Question: What is the potential diagnosis?
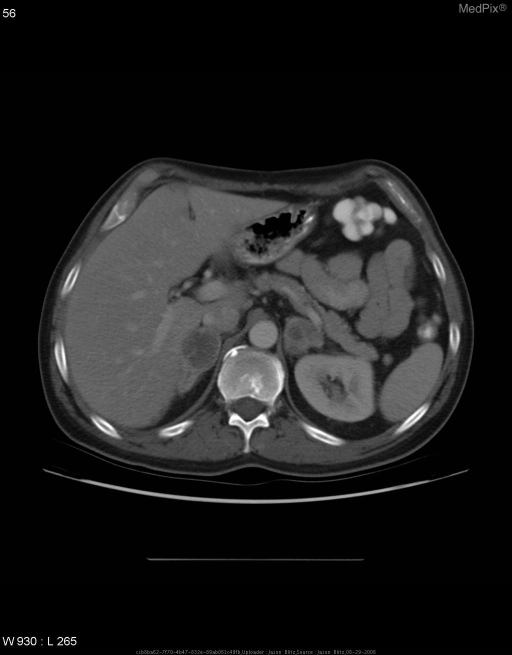
Answer: The possible diagnosis includes Metastatic Adenocarcinoma of the Lung
Metastatic Small Cell Cancer of the Lung
Metastatic Squamous Cell Cancer of the Lung
Other Metastatic Cancer.